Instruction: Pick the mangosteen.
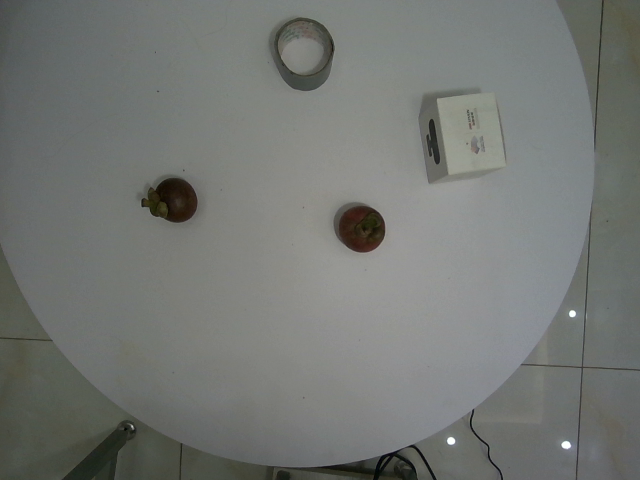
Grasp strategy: vertical